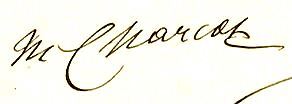
Signature of: jean martin charcot